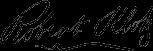
Signature of: robert klotz